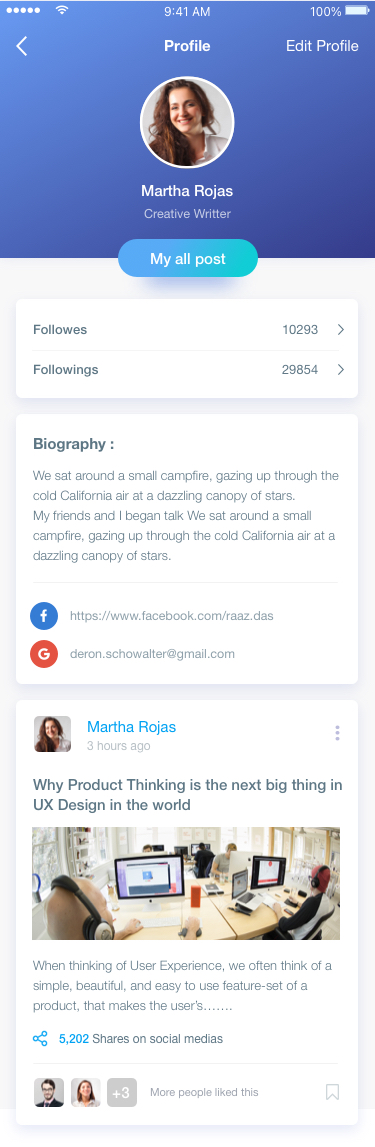
Text in this UI design:
Profile
Edit Profile
Martha Rojas
Creative Writter
My all post
Biography :

We sat around a small campfire, gazing up through the cold California air at a dazzling canopy of stars.
My friends and I began talk We sat around a small campfire, gazing up through the cold California air at a dazzling canopy of stars.
Followes
10293
Followings
29854
Why Product Thinking is the next big thing in UX Design in the world
When thinking of User Experience, we often think of a simple, beautiful, and easy to use feature-set of a product, that makes the user’s…….
5,202 Shares on social medias
Martha Rojas
3 hours ago
More people liked this
+3
https://www.facebook.com/raaz.das
deron.schowalter@gmail.com